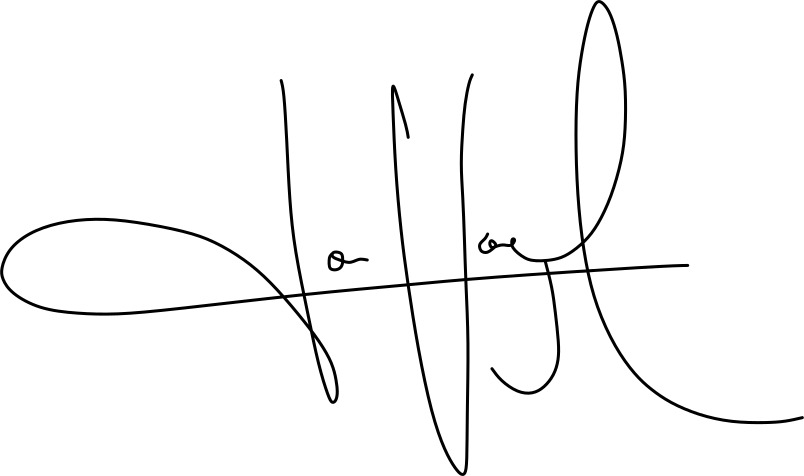
Signature of: joe vogel